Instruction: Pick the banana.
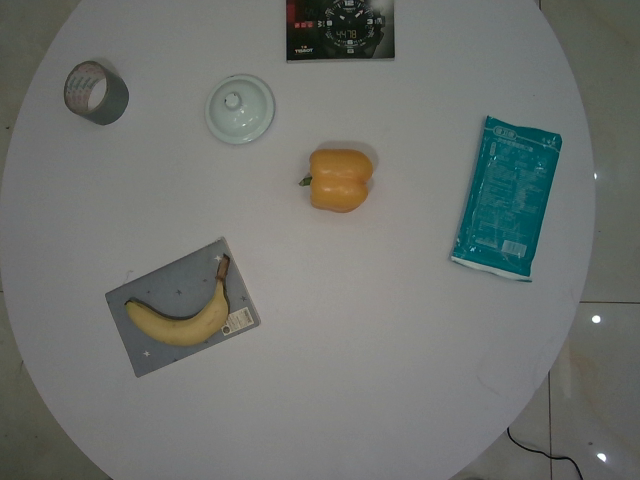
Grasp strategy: vertical